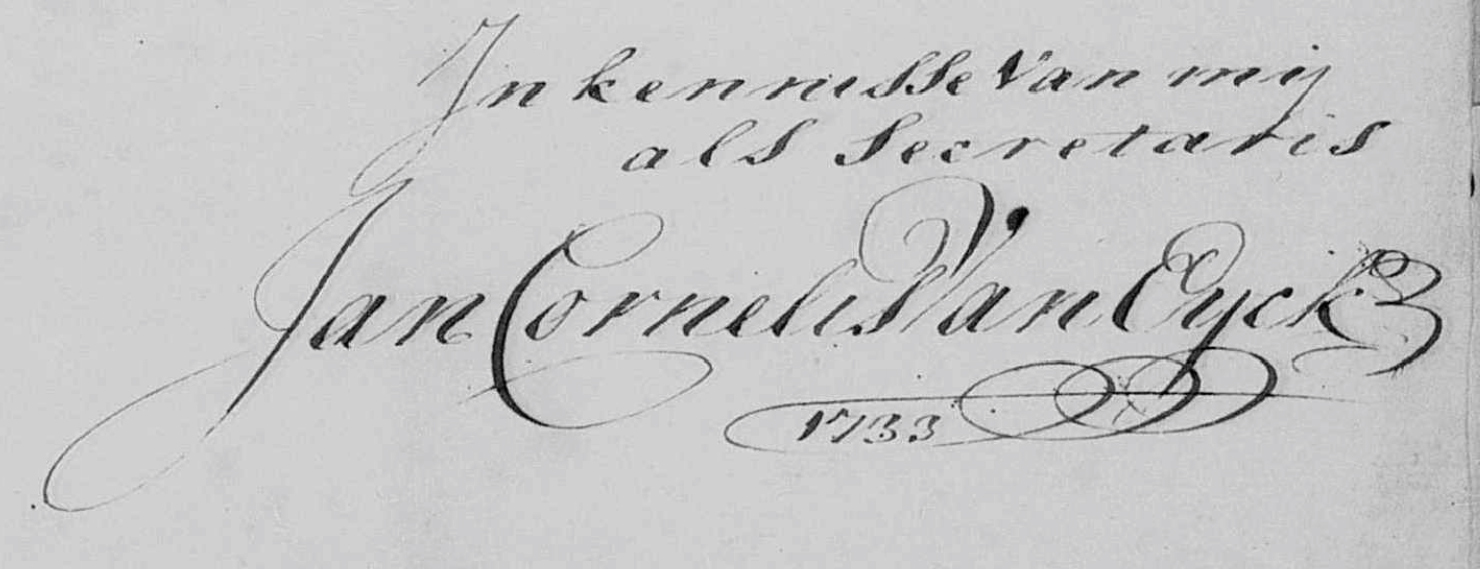
Signature of: jan cornelis van eijck